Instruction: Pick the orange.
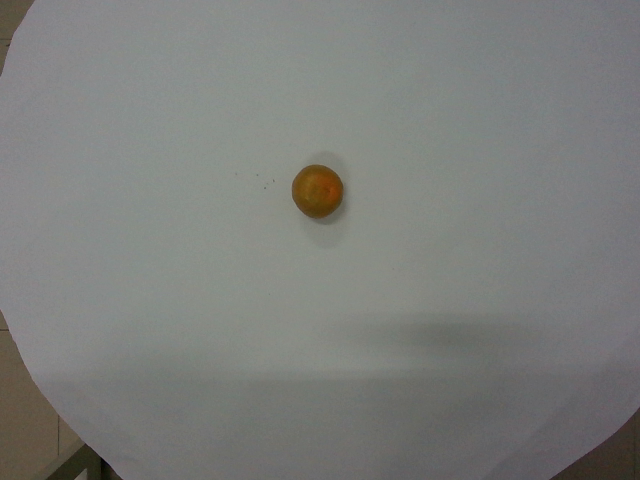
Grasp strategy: vertical